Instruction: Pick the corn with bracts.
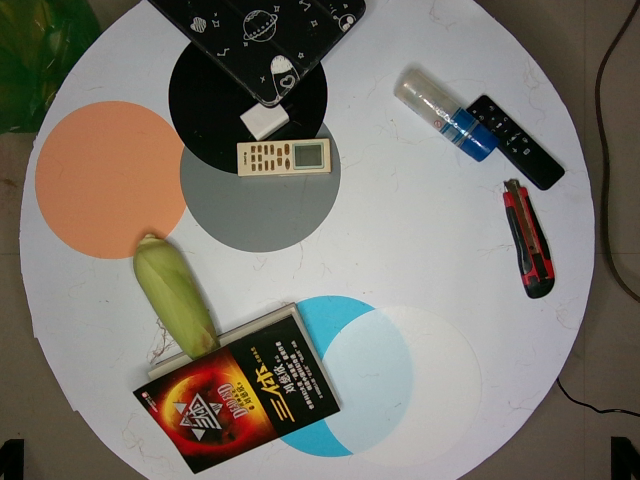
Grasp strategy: vertical